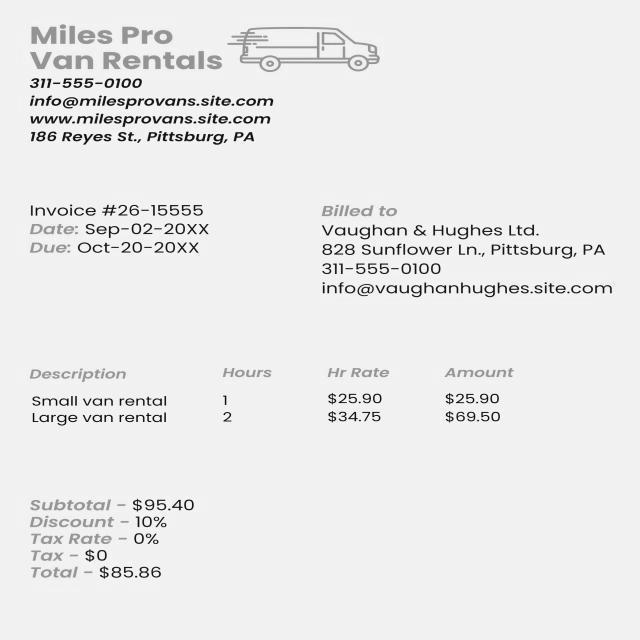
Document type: Invoice